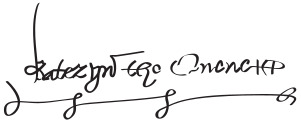
Signature of: catherine parr